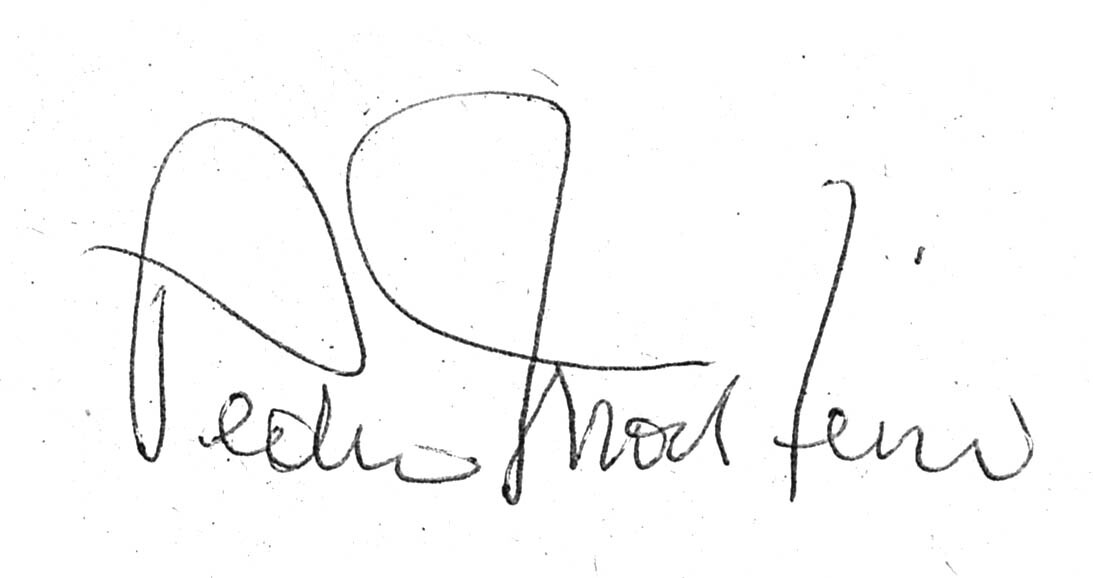
Signature of: pedro monteiro